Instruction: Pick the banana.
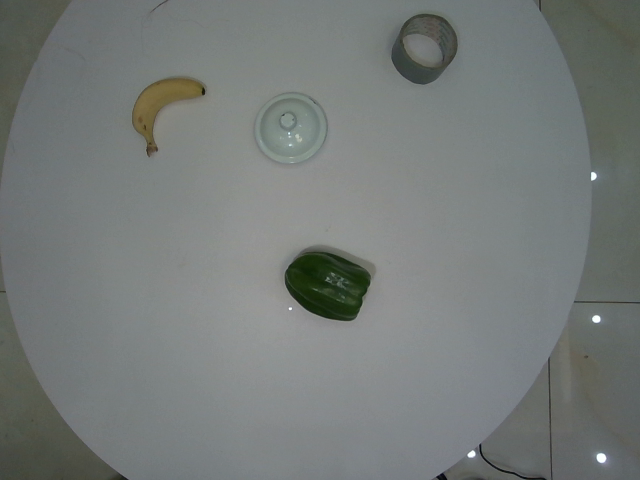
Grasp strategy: vertical